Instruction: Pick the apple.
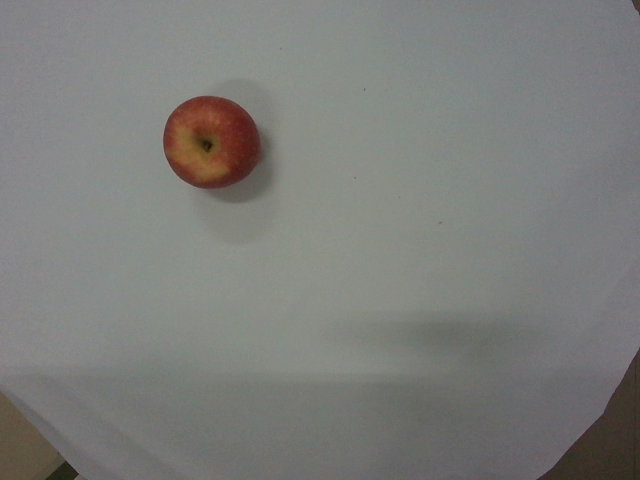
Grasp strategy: vertical